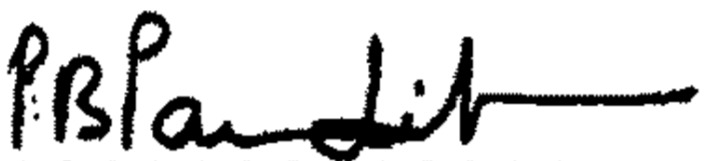
Signature of: prabodh pandit